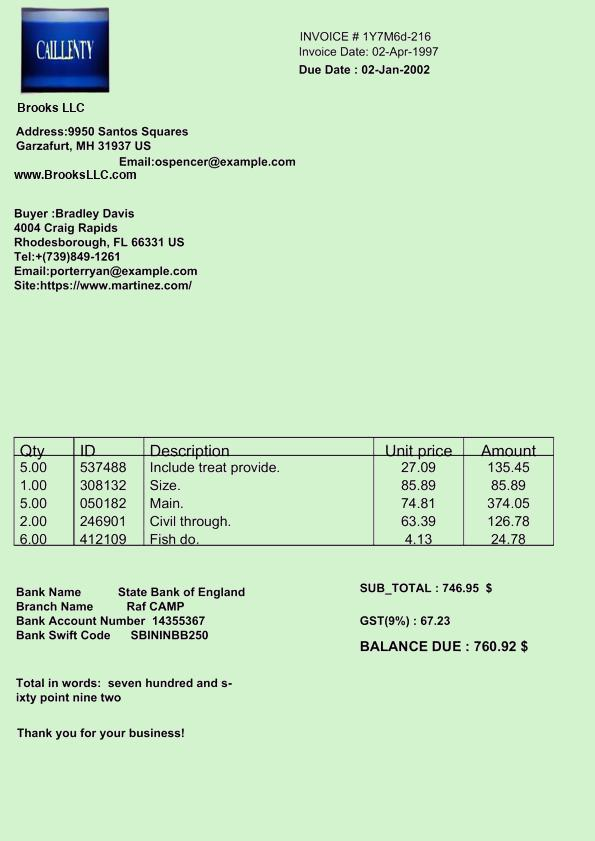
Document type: Invoice